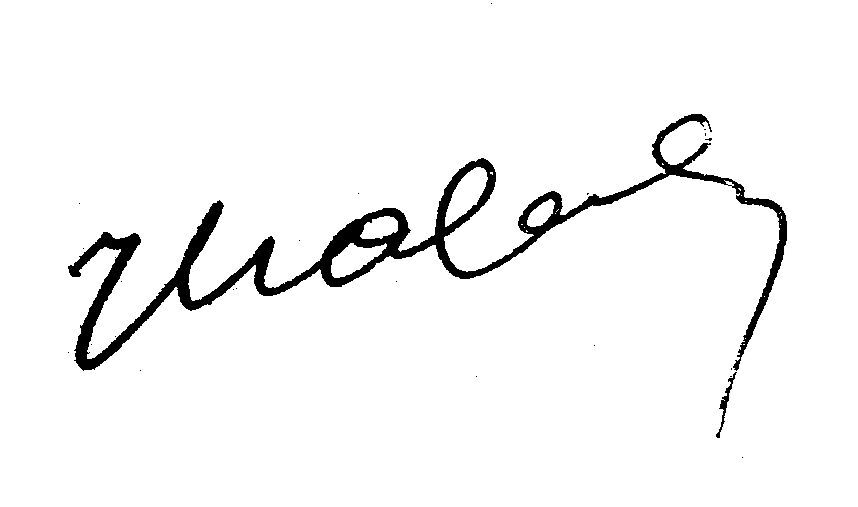
Signature of: joseph chaleil